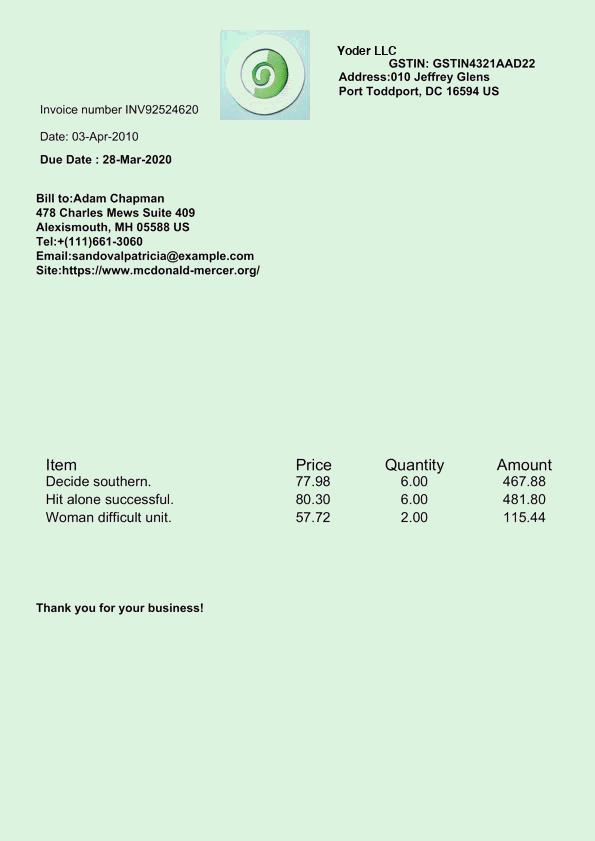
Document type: Invoice